Question: Can you provide the account number mentioned in the document?
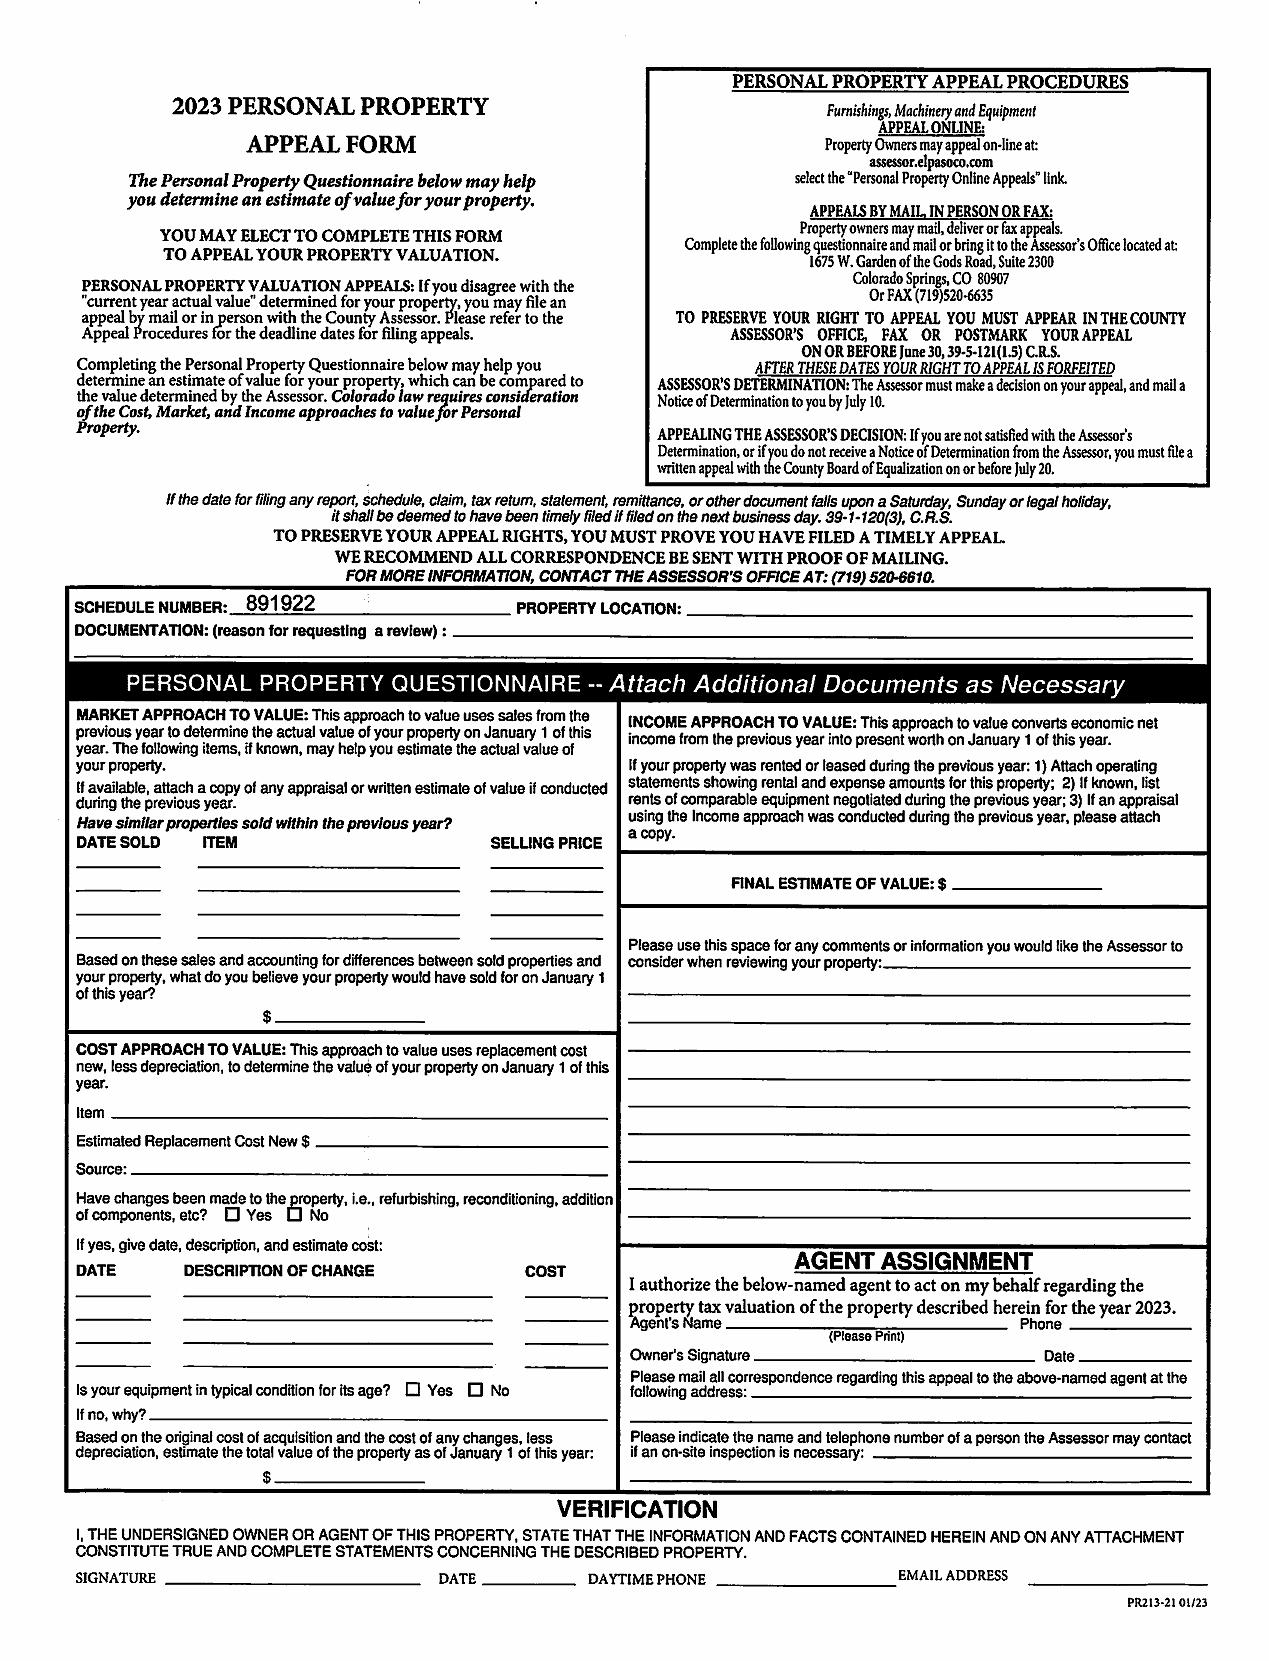
Answer: "891922"